Question: What is the potential diagnosis?
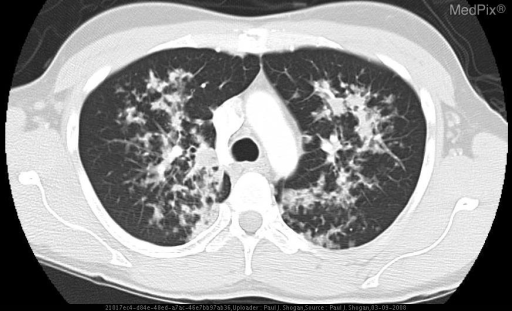
Answer: The possible diagnosis includes M. tuberculosis
Bacterial Pneumonia
Pneumocystis jiroveci (carinii)
M. avium-intracellulare
Fungal organisms.